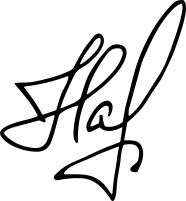
Signature of: q12843485